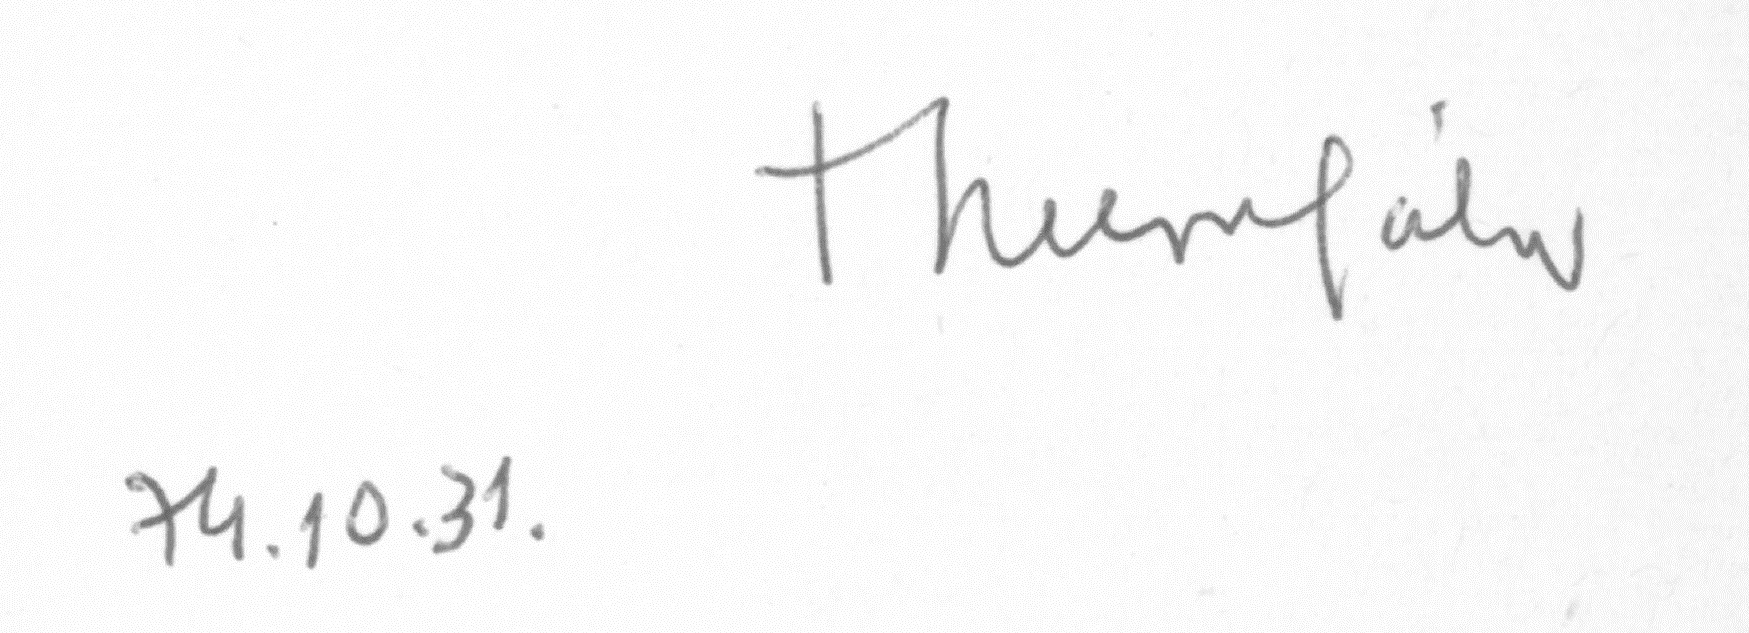
Signature of: gábor thurzó